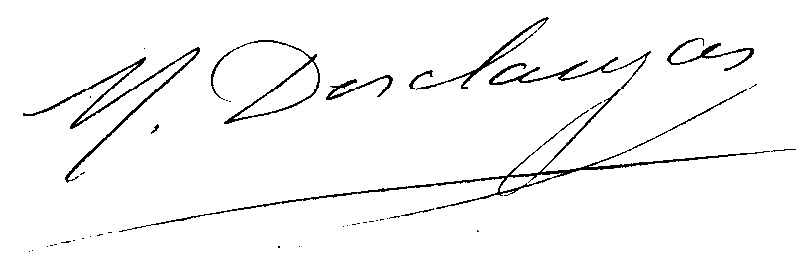
Signature of: marie desclauzas